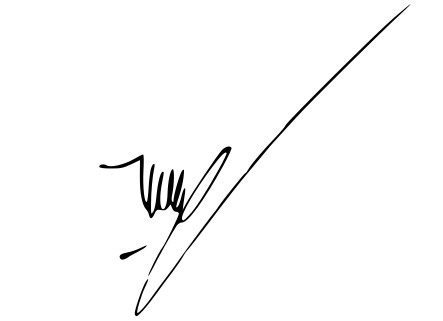
Signature of: phung quang thanh